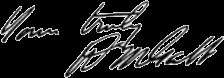
Signature of: william more gabb